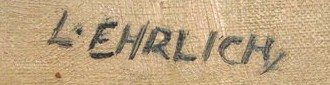
Signature of: ladislav ehrlich